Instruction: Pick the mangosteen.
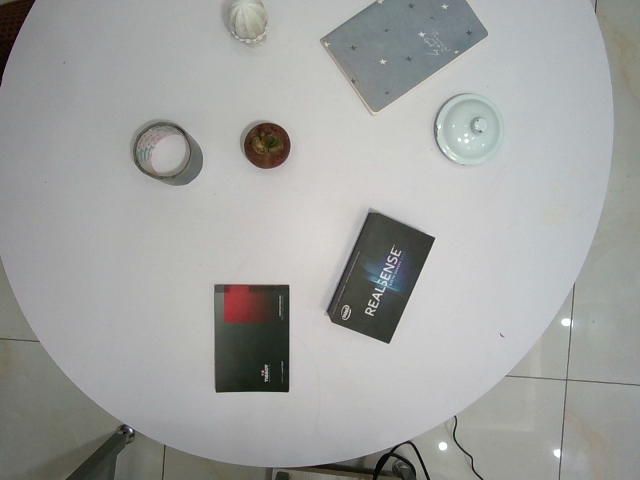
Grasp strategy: vertical